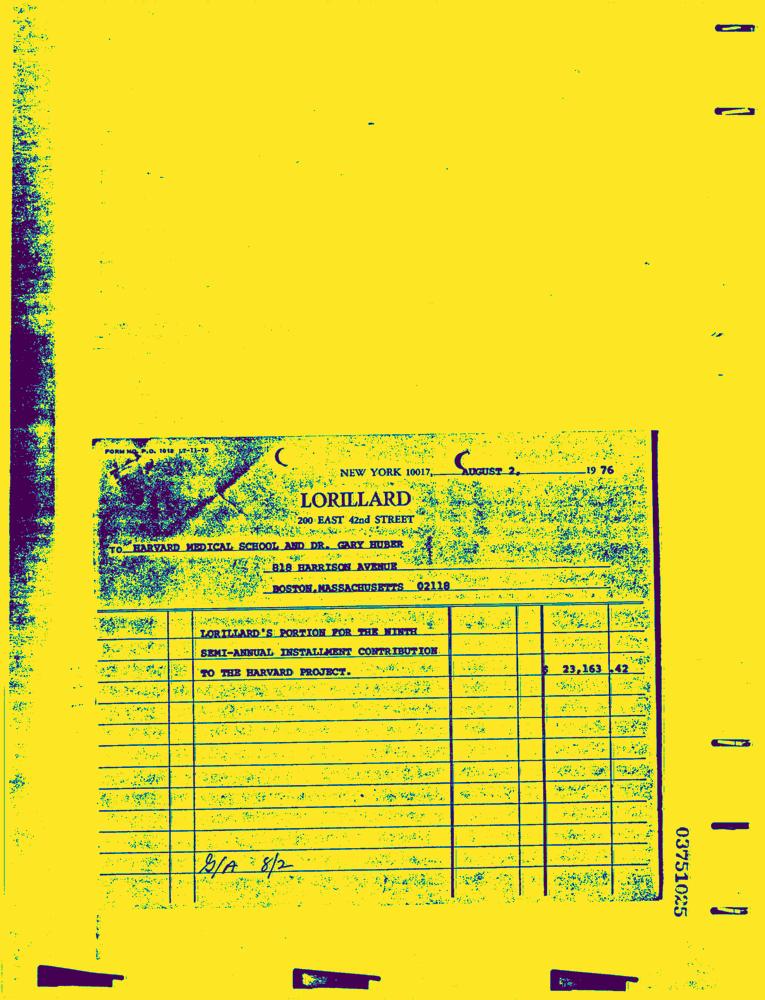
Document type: Invoice-Doc